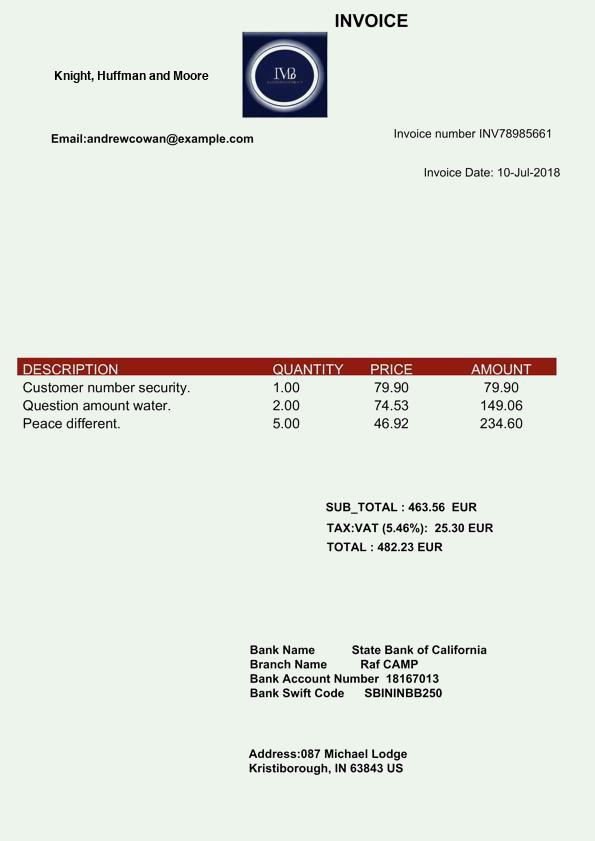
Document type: Invoice